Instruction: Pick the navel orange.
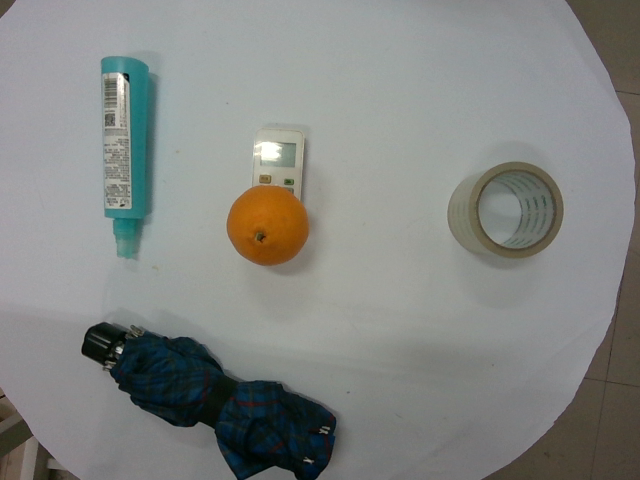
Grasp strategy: vertical